Question: Talk about the condition:
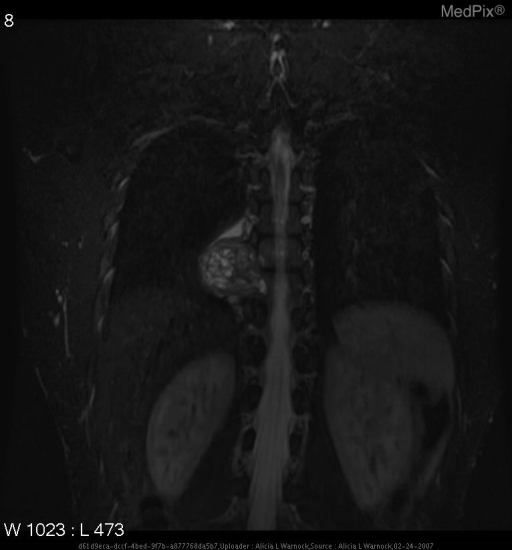
Answer: The disease is discussed as: The following list describes some familiar features tumors of the chondro-osseous origin, with mean age of presentation, most common anatomic location, likely radiographic findings, and histologic correlation given for each tumor.

chondroblastoma
•  20's
•  long bones, femur
•  lobulated mass, scalloped cortical margins, calcifications, cysts
•  chondroid matrix

chondromyxoid fibroma
•  20's & 30's
•  metaphysis of tibula/fibula
•  eccentric lytic lesion, decreased signal on T1
•  chondroid matrix with cytologic features of anaplastic processes

osteochondroma
•  teens & 20's
•  long bones, around knee
•  can be exophytic, but generally subperiosteal
•  osteoid and cartilage

giant cell
•  25-40
•  long bones
•  solitary, locally aggressive, highly expansile
•  giant cells

enchondroma
•  30's
•  long bones
•  oval, lytic, scalloped cortex
•  cartilage with layer of smooth, thin bone surrounding

chondrosarcoma
•  50's & 60's
•  femur, humerus, ribs, pelvis
•  luceny, calcifications, scalloped edges, and extension into soft tissues
•  cartilage with anaplasia

osteoblastoma, aggressive variant
•  20's
•  spine - vertebra and posterior elements
•  varies - lucent to sclerotic, can be expansile, adjacent bone thinning
•  osteoid, osteoblasts, spindle cells, cartilage (rare)

osteosarcoma
•  teens - 30's
•  long bones (knee)
•  vary - lytic, sclerotic, mixed
•  osteoblasts, chondroblasts, fibroblasts